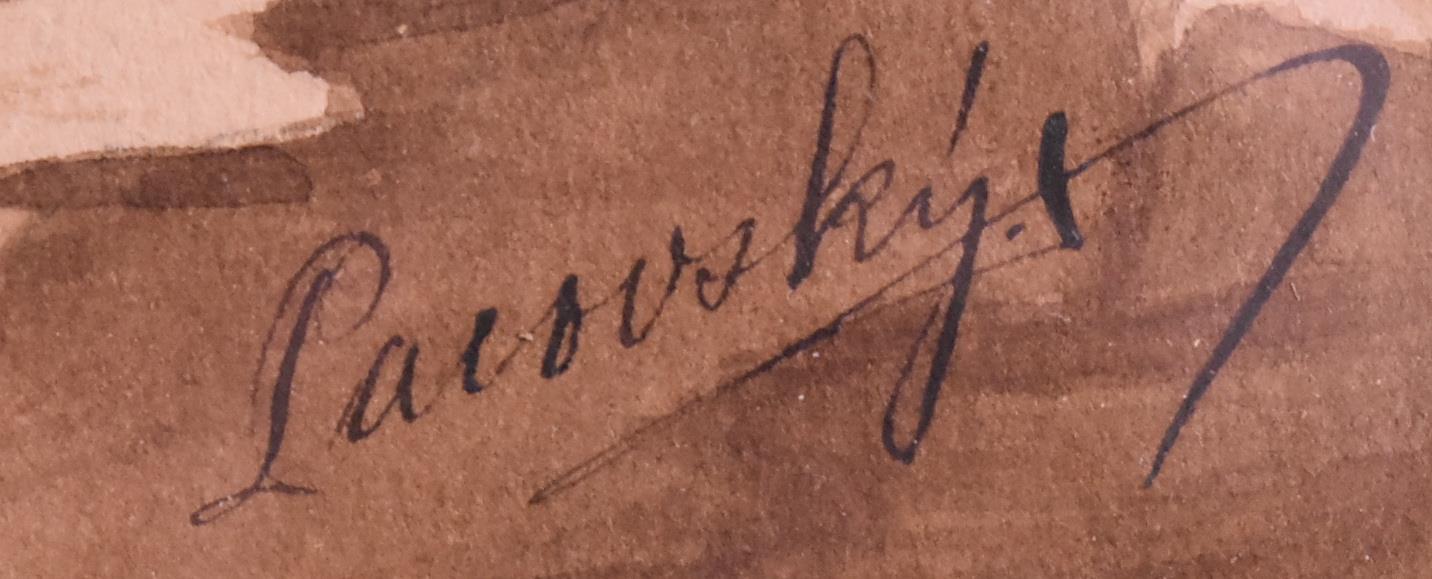
Signature of: emil pacovský